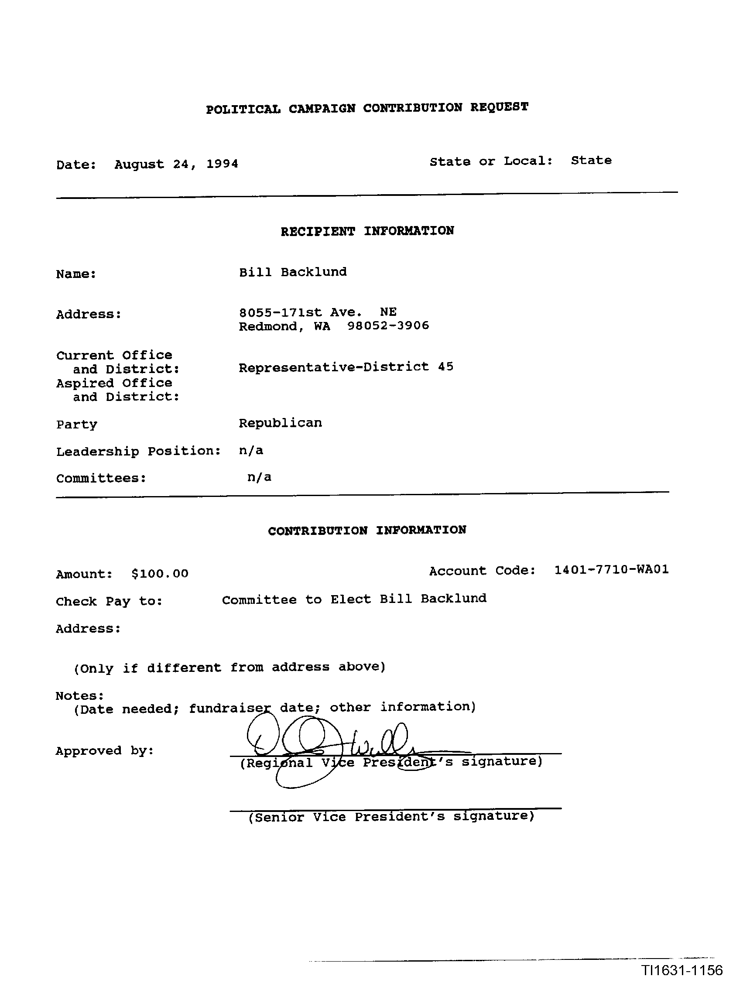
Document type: Invoice